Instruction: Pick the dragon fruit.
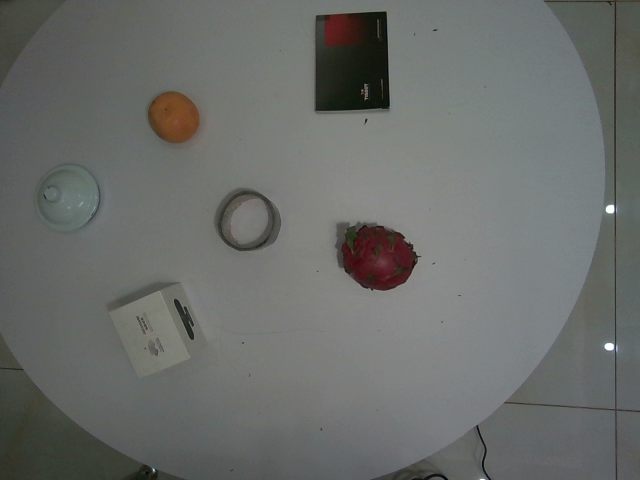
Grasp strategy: vertical